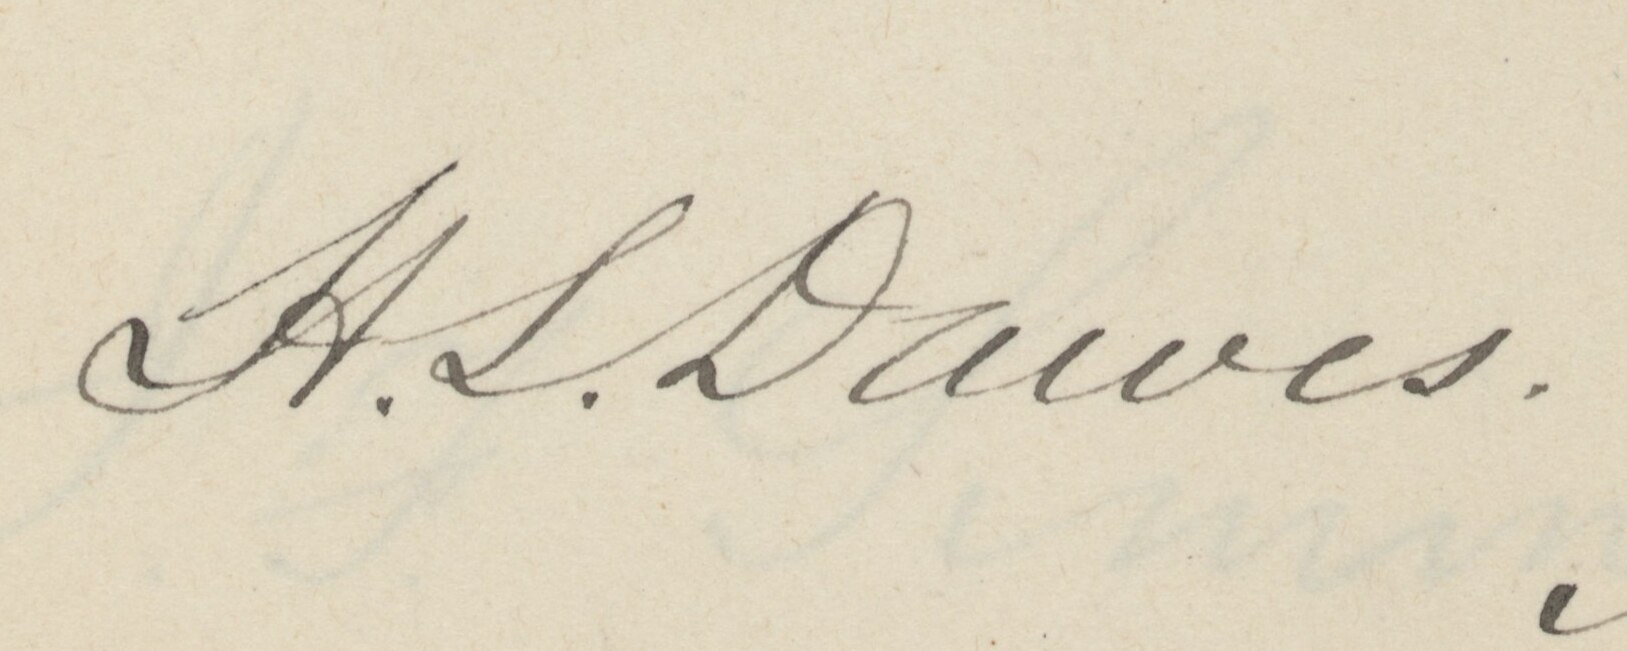
Signature of: henry laurens dawes